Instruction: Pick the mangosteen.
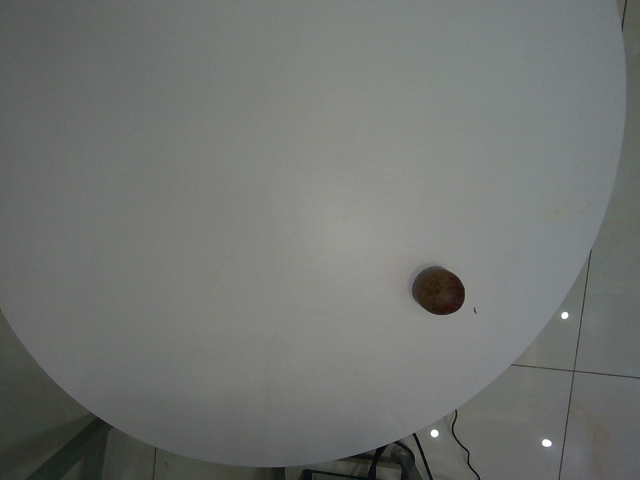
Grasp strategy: vertical